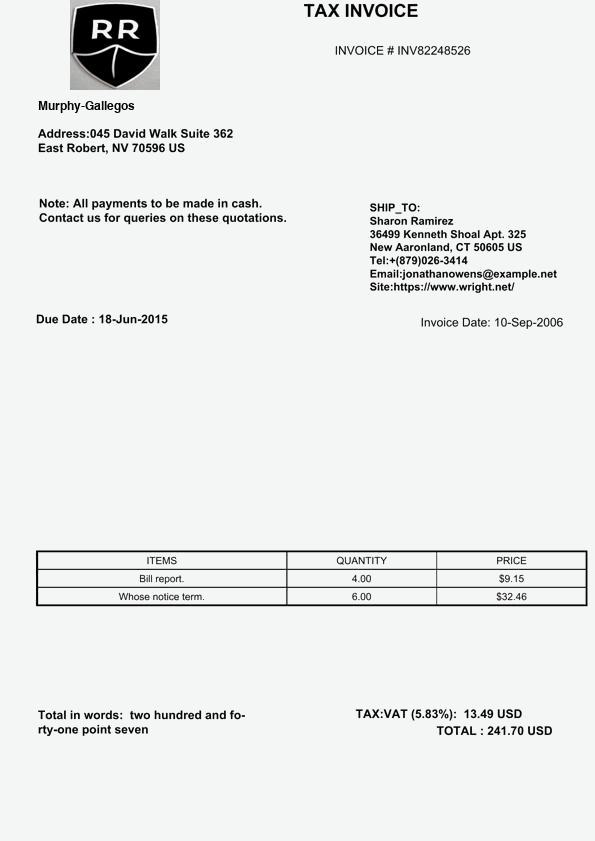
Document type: Invoice